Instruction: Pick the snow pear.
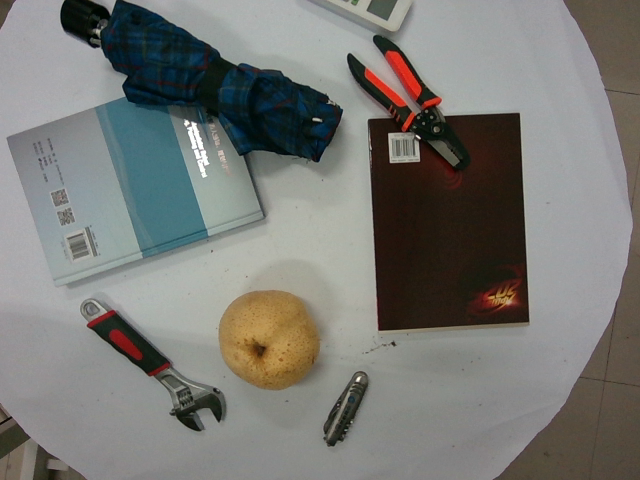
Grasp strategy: vertical